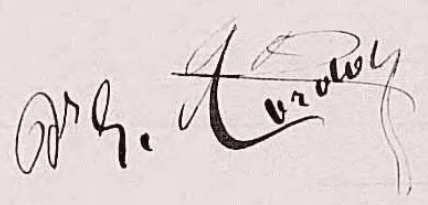
Signature of: gustave cordon